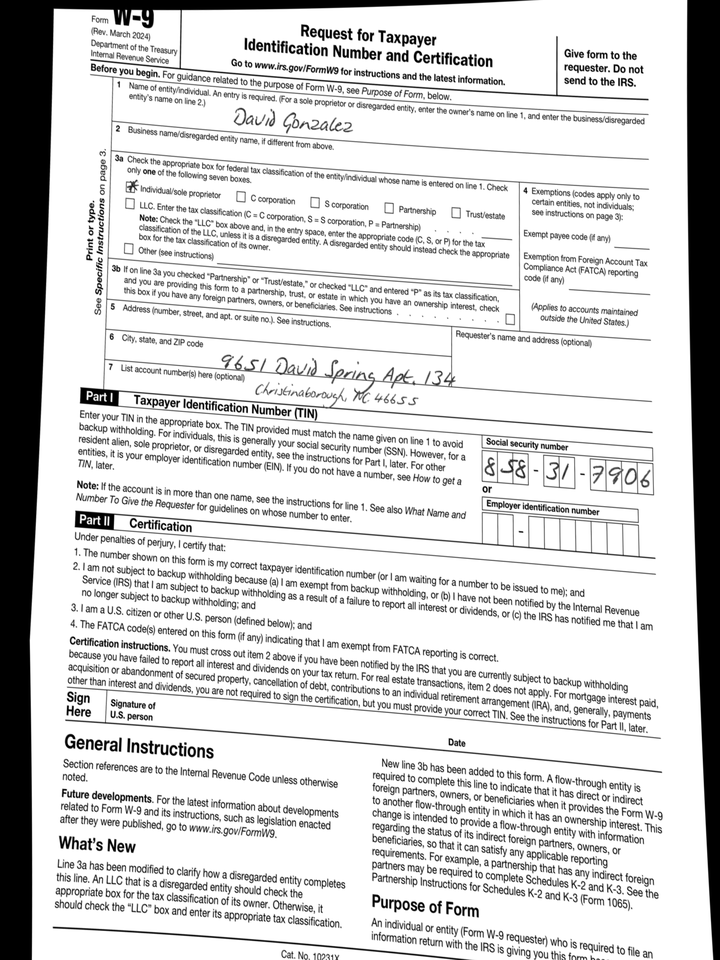
adr1: 9651 David Spring Apt. 134
adr2: Christinaborough, NC 46655
cbx: yes
ssn: 858317906
enm: David Gonzalez